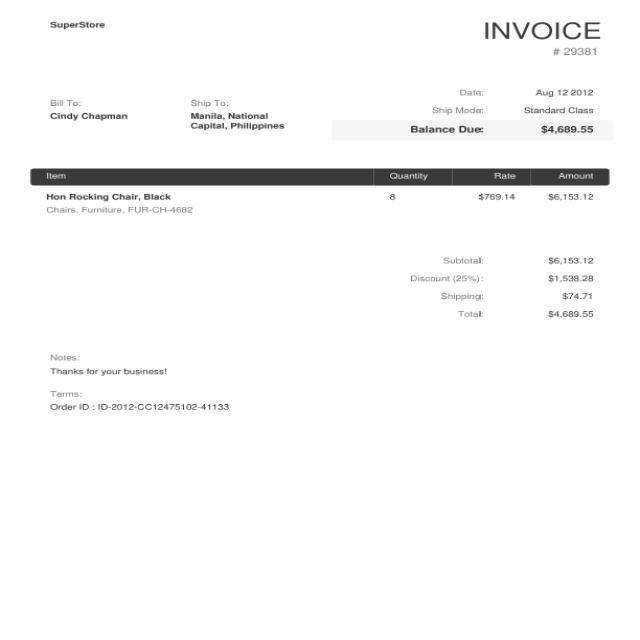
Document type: Invoice